Question: Describe the condition in detail:
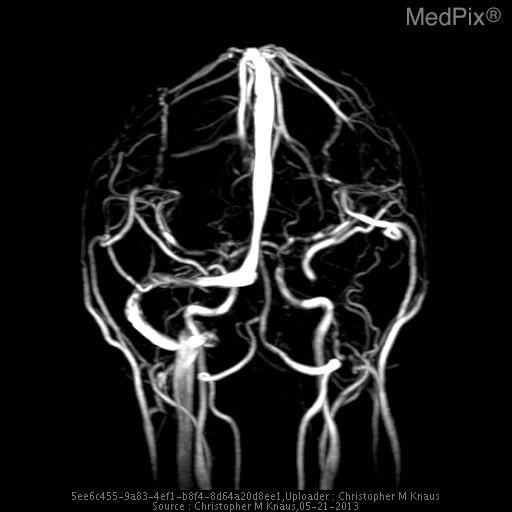
Answer: The disease is discussed as: Venous sinus thrombosis is caused by thrombus formation in the dural venous sinuses or cerebral veins.  It is an uncommon disorder (2-7 per million) which can have serious complications.  Causal factors include local (regional infection, trauma, neoplasm) and systemic (dehydration, hypercoagulable states, pregnancy, oral contraceptives).  Clinical presentation includes headache, neurologic deficits or seizures.  The superior sagittal sinus is most commonly affected, followed by the transverse and sigmoid sinuses.  Complications include venous infarcts, intracerebral hemorrhage and intracranial hypertension.

On noncontrast CT, the thombosed sinus is usually hyperdense.  This is nonspecific as dehydrated patients, adjacent subdural or subarachnoid hemorrhage or elevated hematocrit can cause increased sinus attenuation.  On contrast enhanced CT, the empty delta sign is a central defect from thrombus surrounded by contrast enhanced blood.  On MRI, absence of a flow void or abnormal signal within the sinus is seen.

MR venography with two-dimensional time-of-flight is used due to high sensitivity for slow flow compared to 3D TOF.  Contrast enhanced MRV improves visualization of small vessels.  CT venography is a rapid and accurate method for evaluating the venous sinuses.  Disadvantages include ionizing radiation exposure and need for iodinated contrast material.